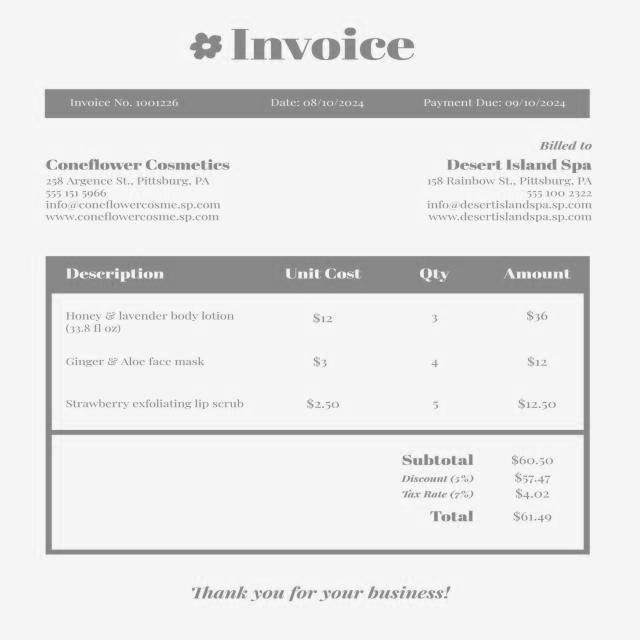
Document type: Invoice